Question: What is the suspected problem?
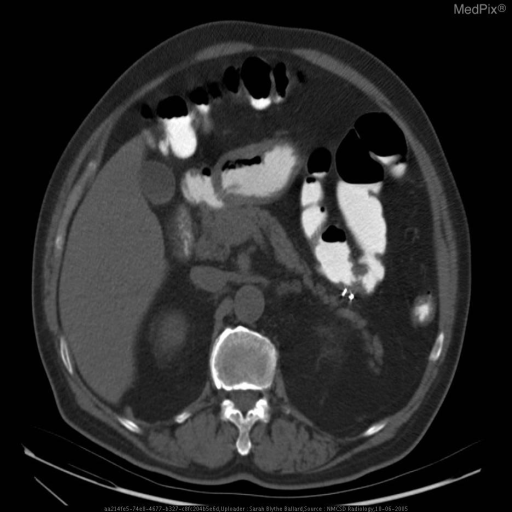
Answer: The findings suggest The tagged red cell scan showed activity in the left transverse colon and splenic flexure moving both proximally and distally with time.

Arteriography demonstrated an abnormal vascular blush in the arterial recta downstream from the ascending branch of the left colic artery and extravasation of contrast material into the bowel.

Following embolization with microcoils, extravasation was no longer appreciated and the study was concluded.

A CT study with bowel contrast only demonstrates an apple core filling defect adjacent to the microcoils.. The patient did well, had no further episodes of bleeding, and required no further transfusion.  The following day, colonoscopy was not able to move beyond the splenic flexure.  This CT study shows why.

This is CT scan with bowel contrast only.  The microcoils are seen here, adjacent to an apple core lesion.. The patient might have a history of This is a case of an 82 year old man presenting with acute onset lower gastrointestinal bleeding..